Question: What appears to be the issue?
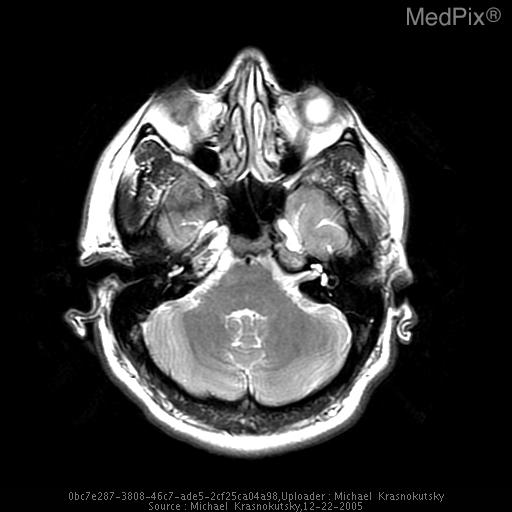
Answer: The findings suggest Homogeneous mass centered in the right petro-clival fissure. Low signal on T1, high on T2, with marked homogeneous enhancement. There is also extension of the tumor through the skull base into the right nasopharynx, anterior to the longus colli muscle and compressing it. The lesion is also producing mass effect in the region of the fossa of Rosenmueller.. Ax T2. High signal intensity lesion at the right petro-occipital fissure, centered off midline involving medial petrous bone and clivus.. The patient might have a history of 37 year old woman who presented with headaches..